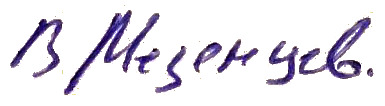
Signature of: vladimir mezentsev